Question: Which state is mentioned in the document?
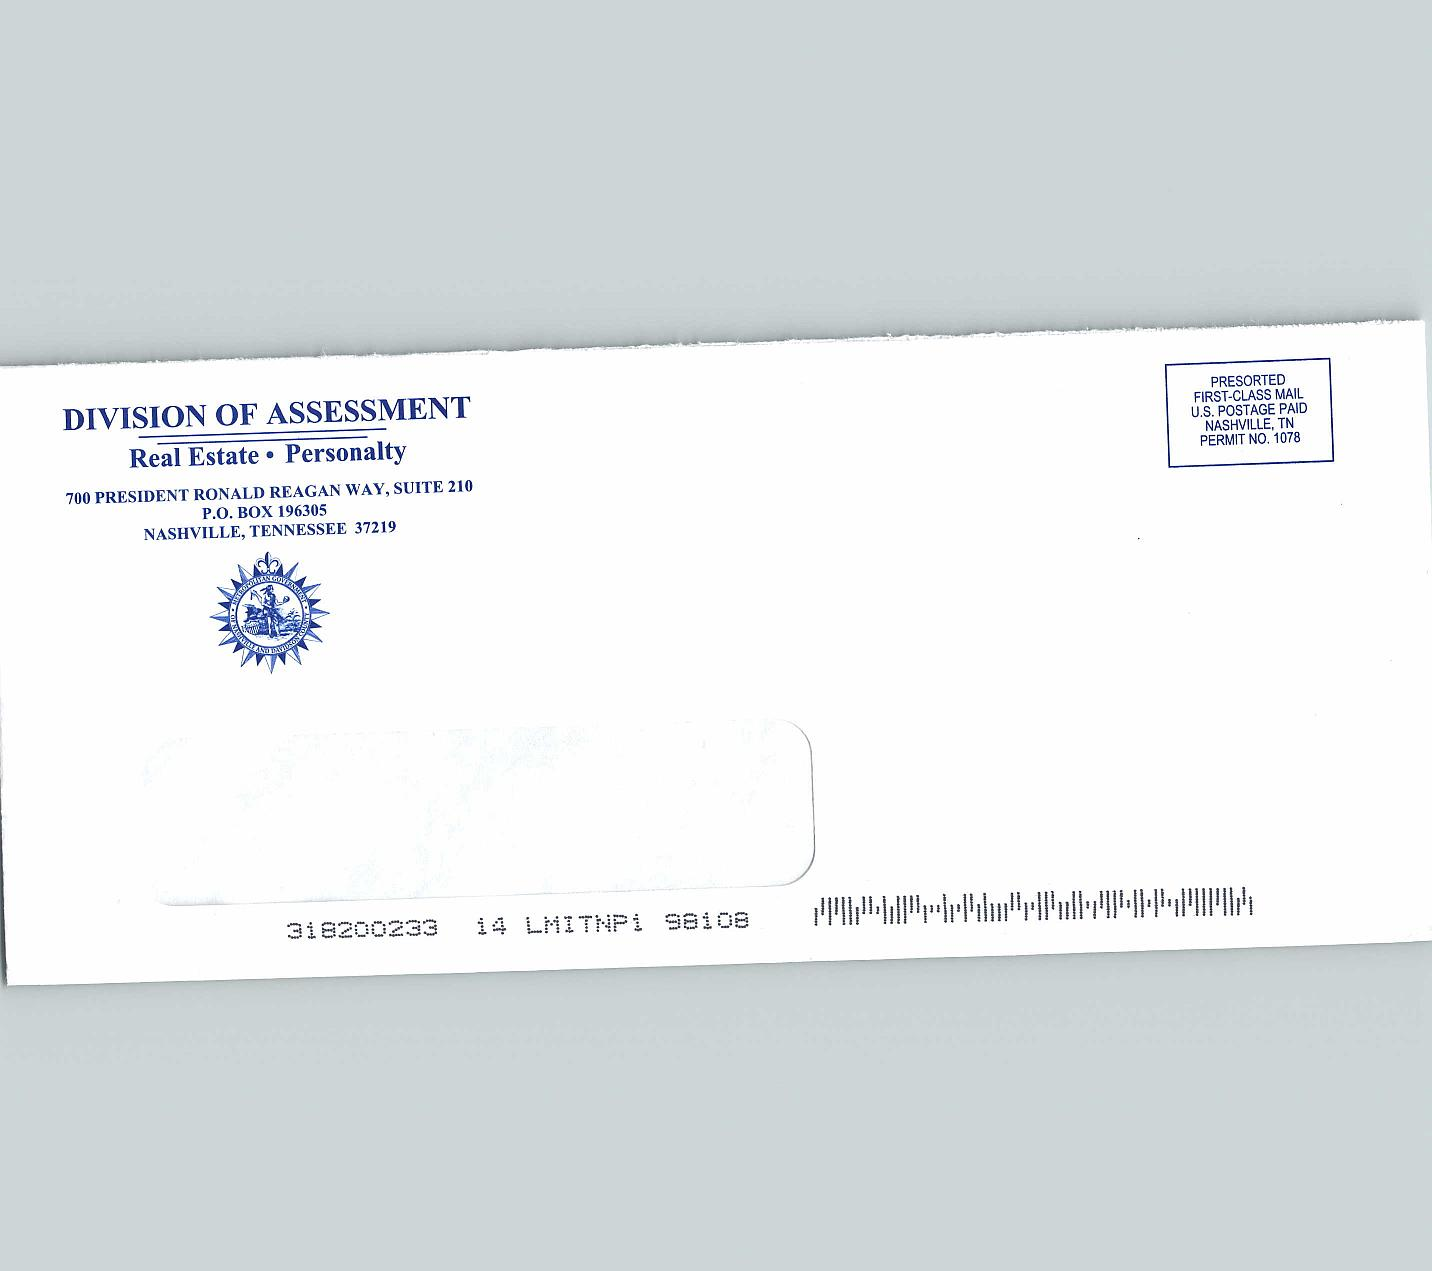
Answer: "Tennessee"